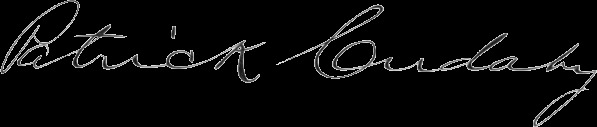
Signature of: patrick cudahy